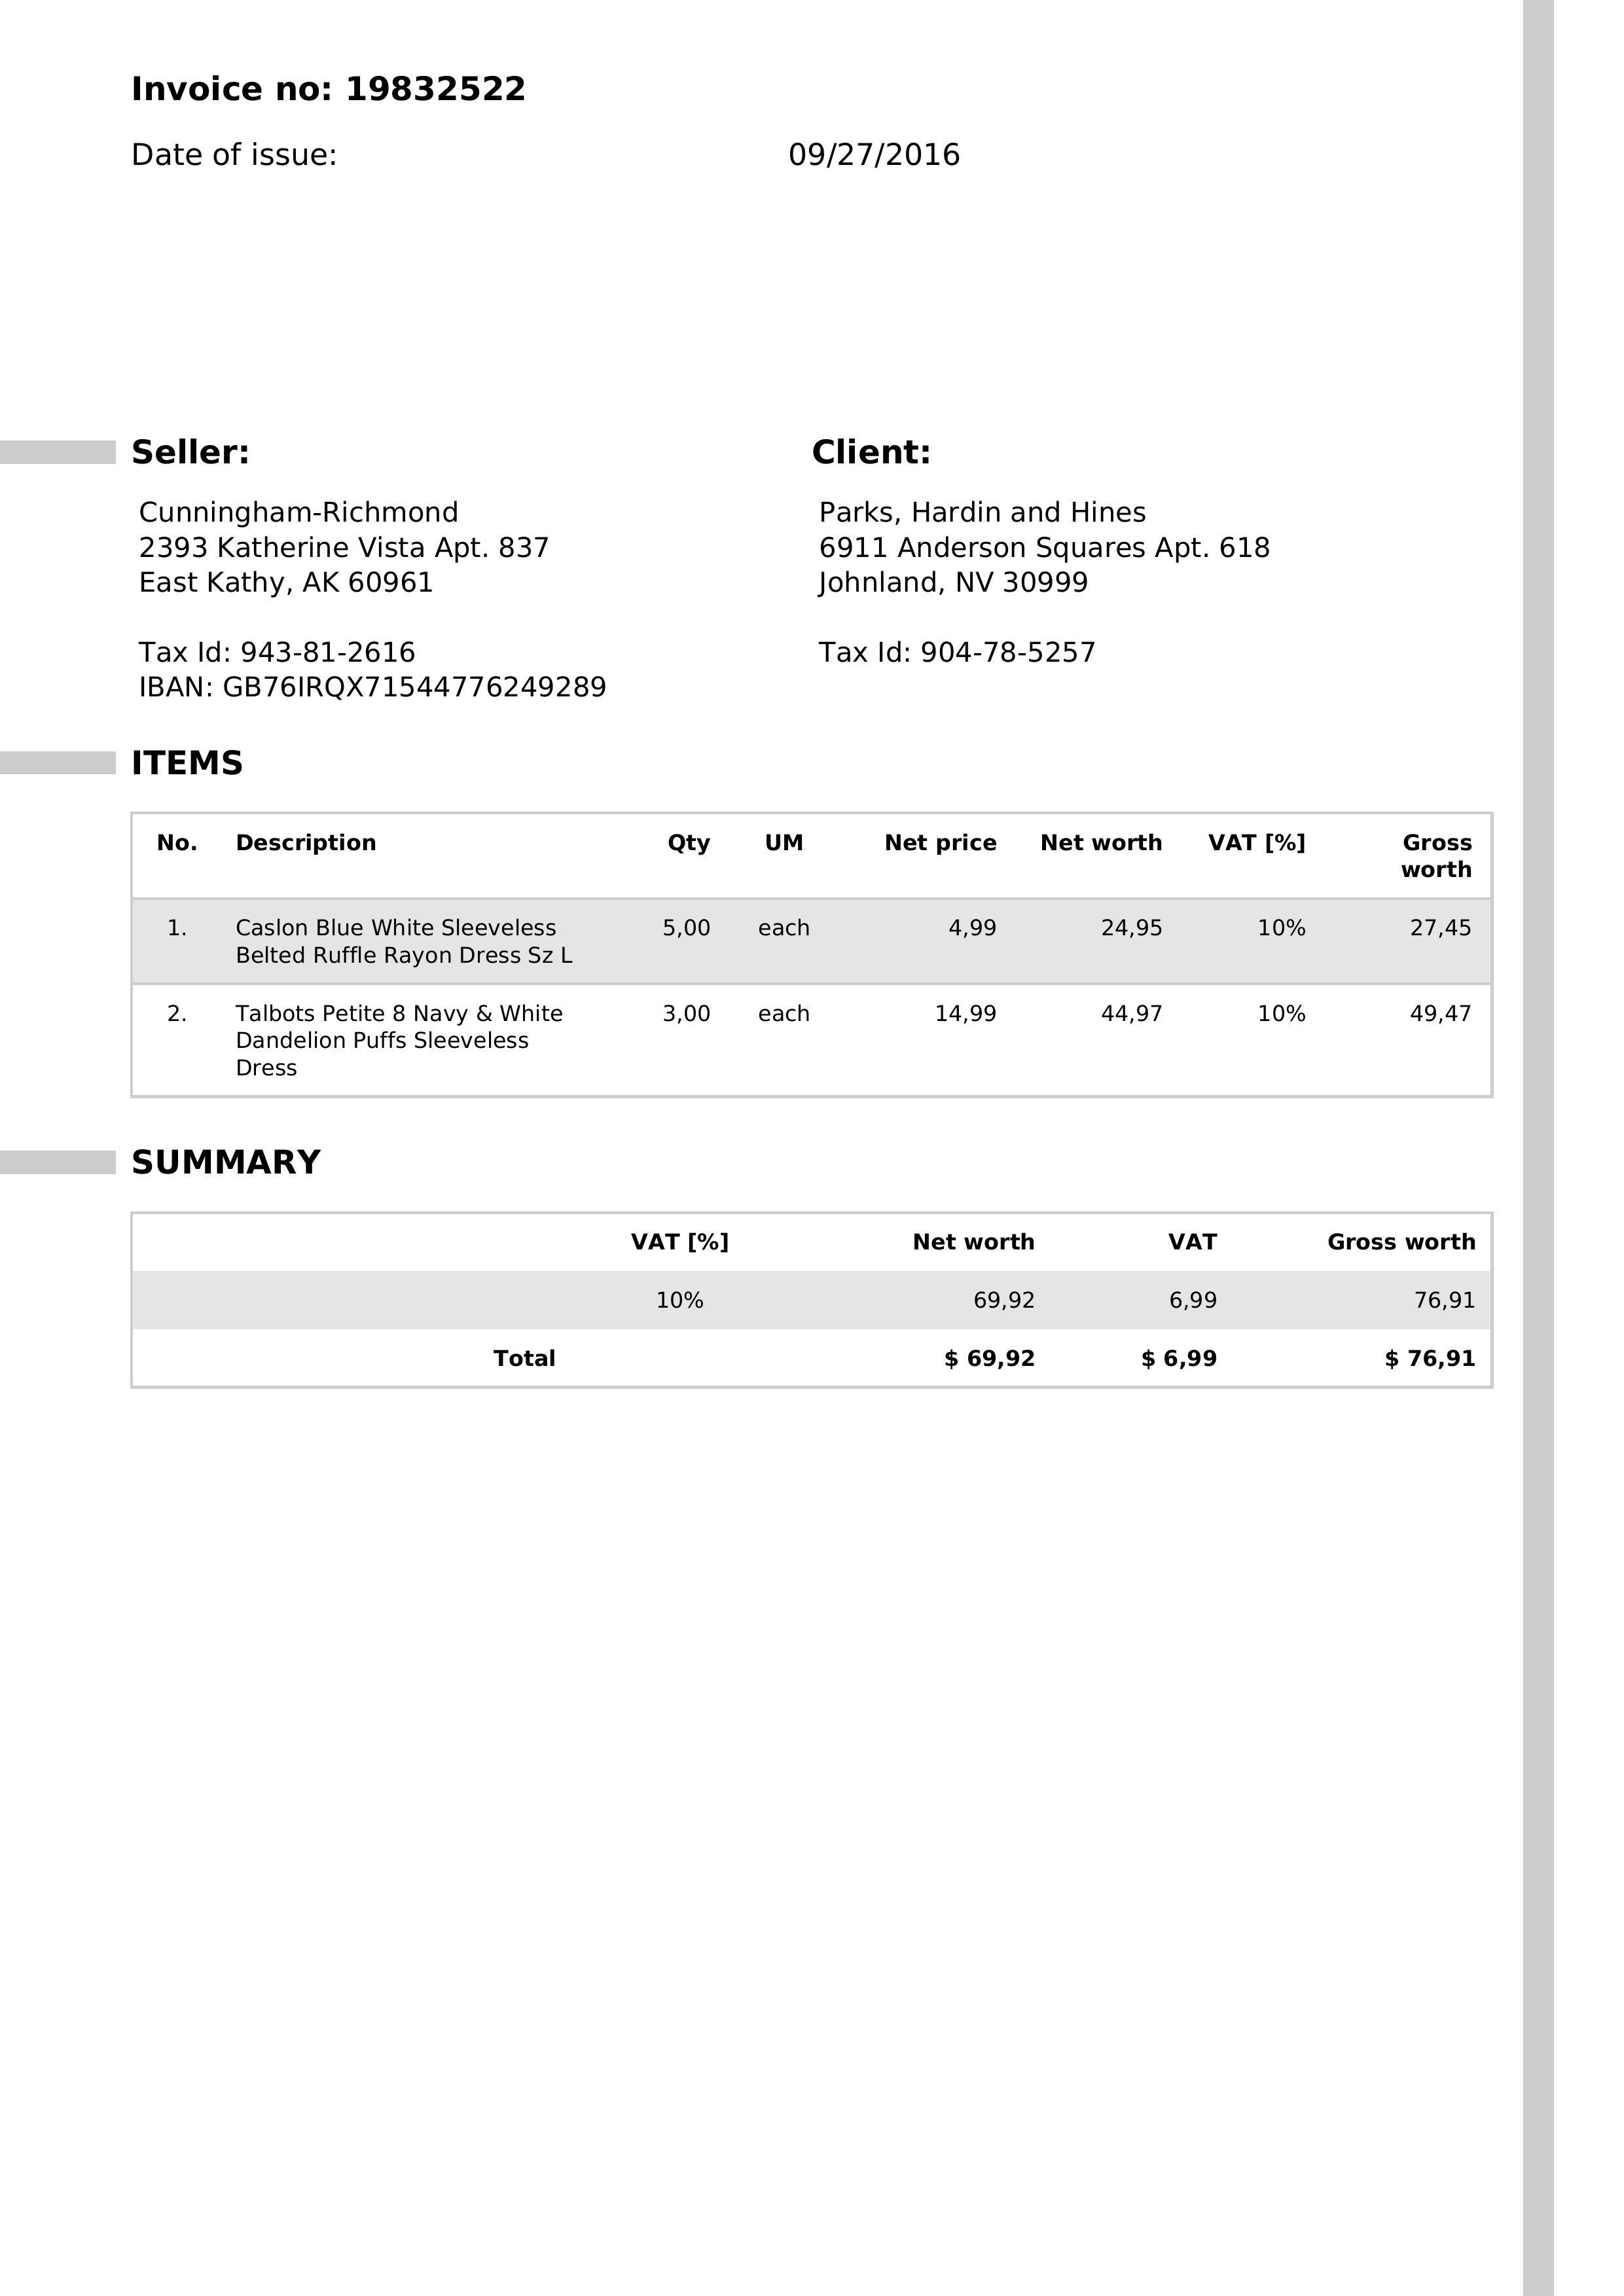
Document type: Invoice